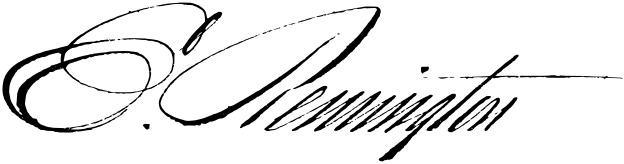
Signature of: eliphalet remington